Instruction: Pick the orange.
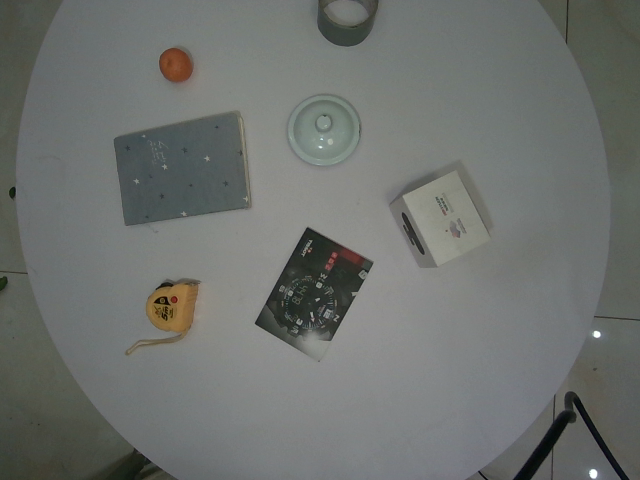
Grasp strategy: vertical